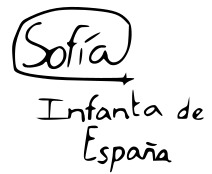
Signature of: infanta sofía of spain